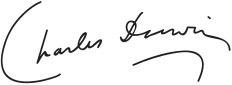
Signature of: charles darwin